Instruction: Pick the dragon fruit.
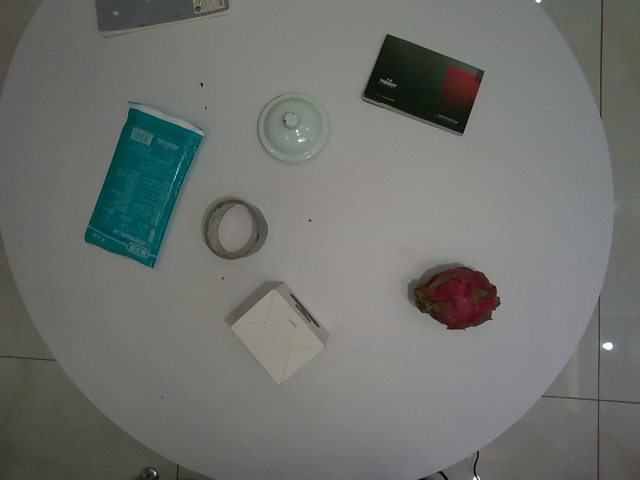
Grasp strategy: vertical